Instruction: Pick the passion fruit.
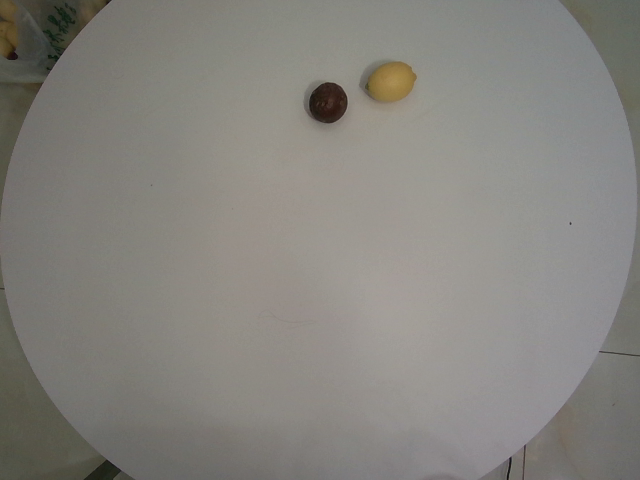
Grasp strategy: vertical